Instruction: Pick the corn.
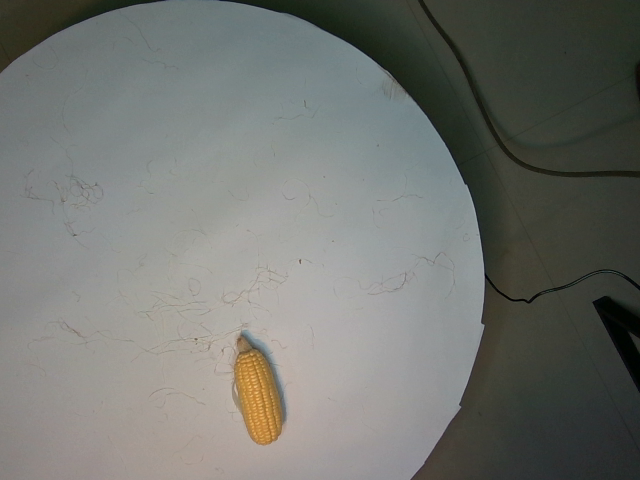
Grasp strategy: vertical